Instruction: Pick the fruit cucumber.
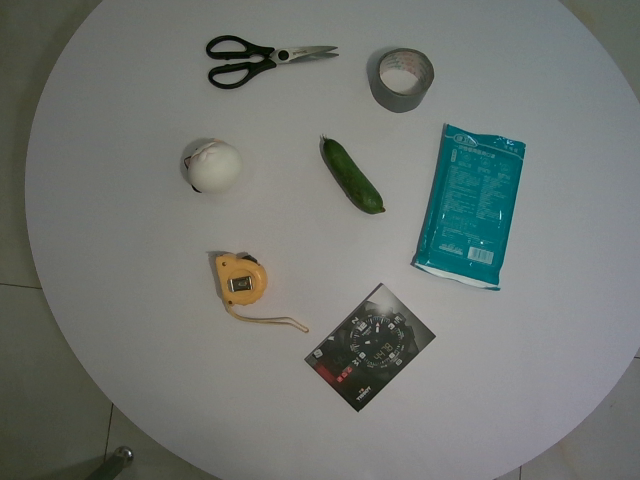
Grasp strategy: vertical